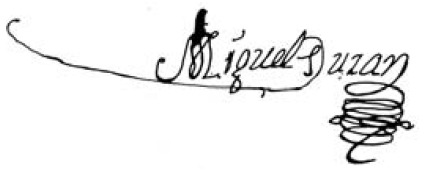
Signature of: miguel custodio durán